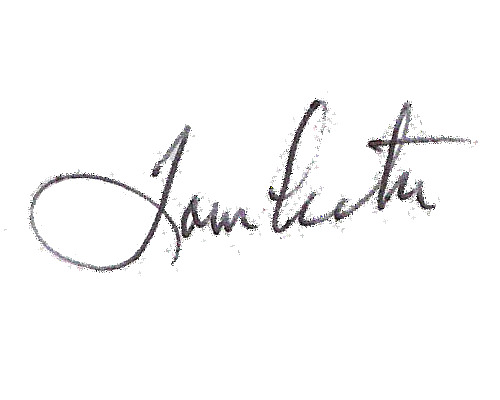
Signature of: tom lester